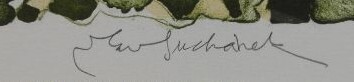
Signature of: vladimír suchánek